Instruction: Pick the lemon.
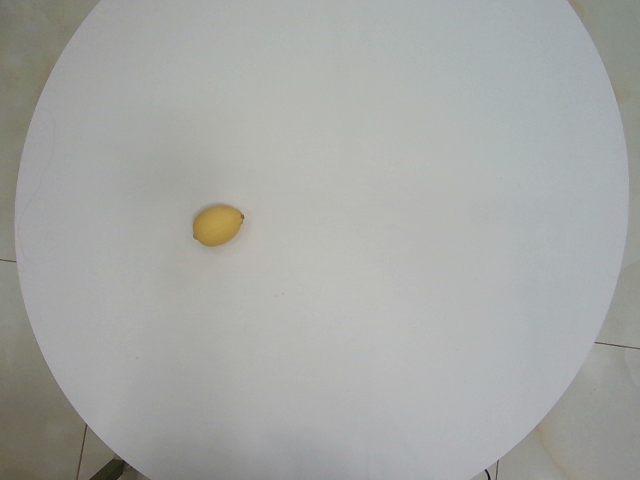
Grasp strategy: vertical